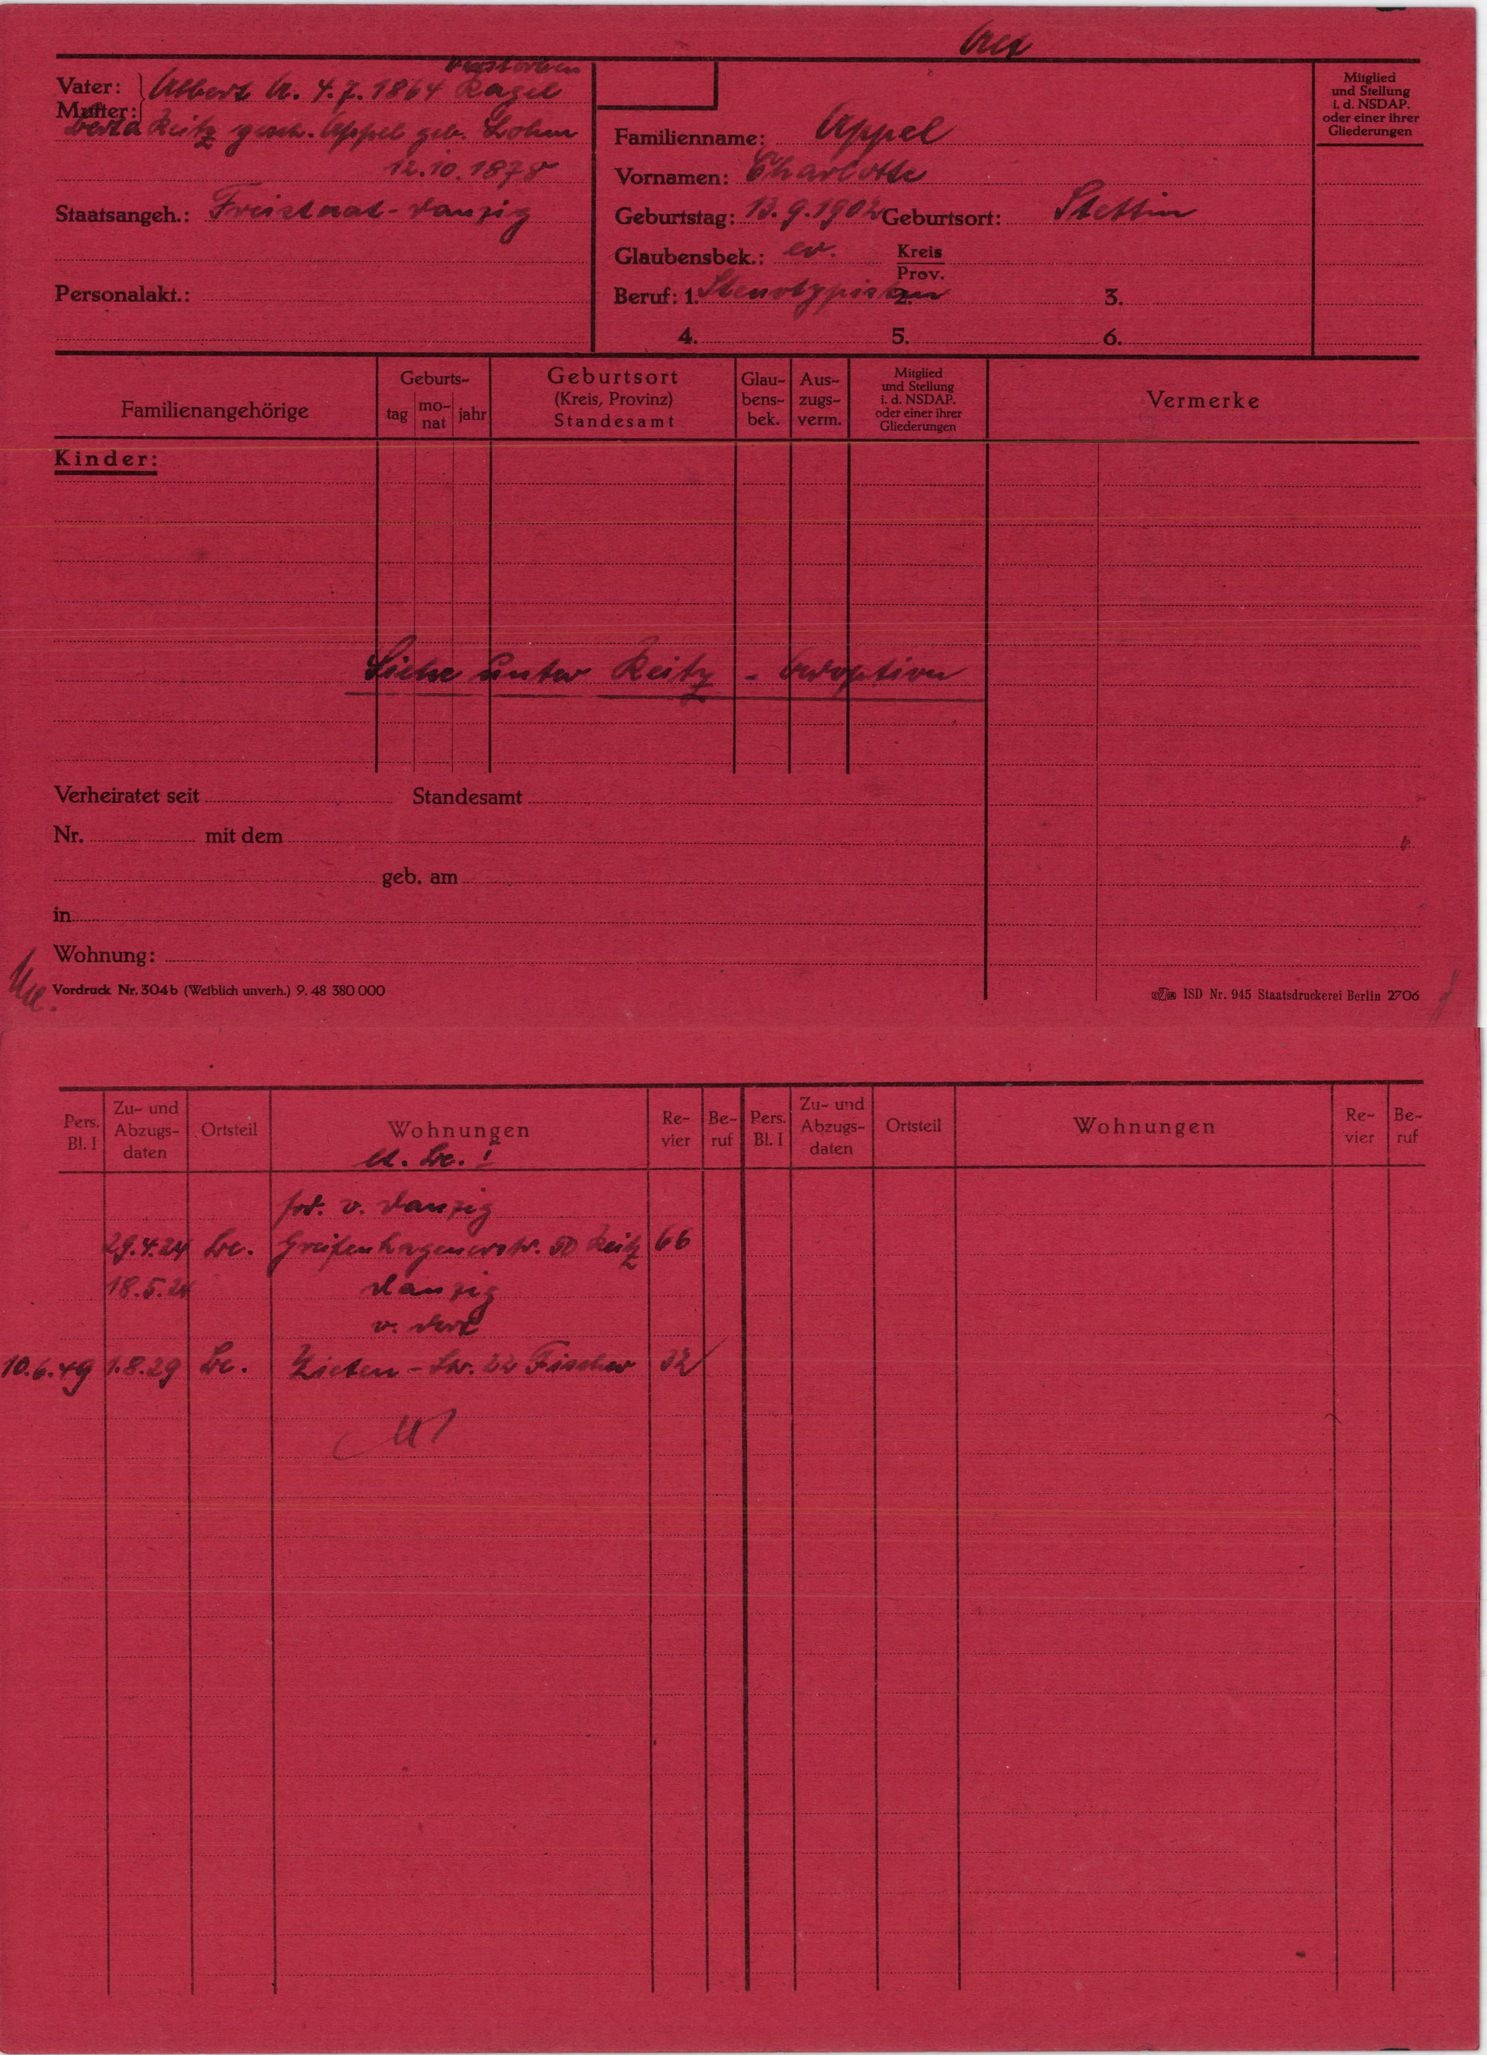
Appel